Question: What is the potential diagnosis?
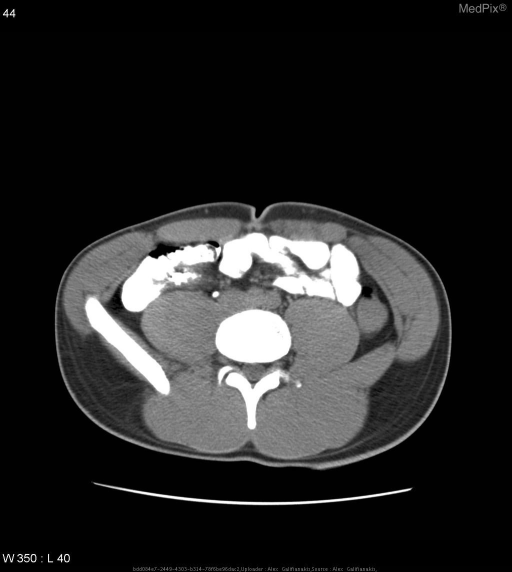
Answer: The possible diagnosis includes Thickened small bowel  folds are nonspecific and can be seen in a wide variety of condtions, including : Inflammatory bowel dieseae, other inflammatory conditions, ischemia, hemorrhage,infection (TB, celiac). neoplasm (lymphoma, carcniod, adenocarcinoma) and amyloidosis.
Decreased Small Bowel transit time is possible in: Inflammatory bowel dieseae, Hypothyroidism, Diabetes, Scleroderma, Opiate use or Celiac disease..